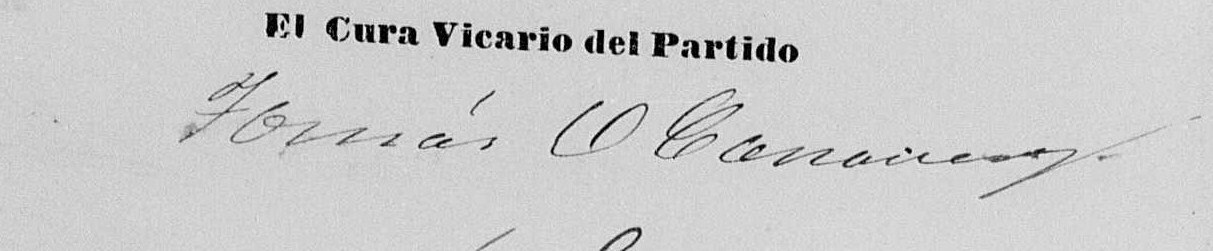
Signature of: tomás canavery